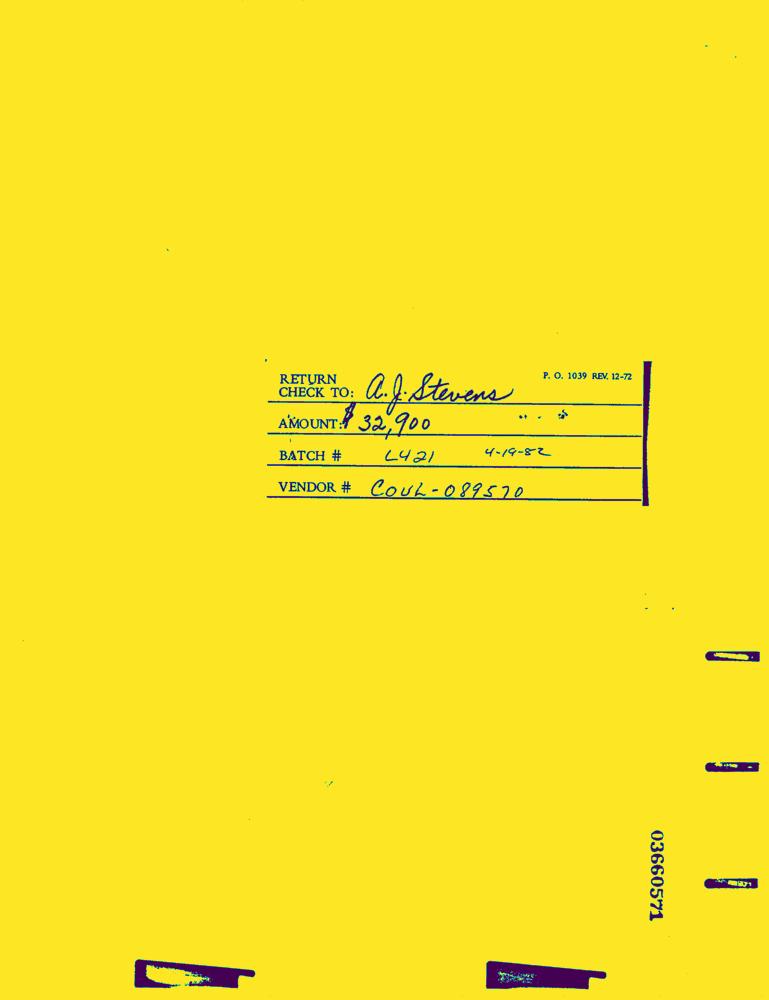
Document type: Invoice-Doc